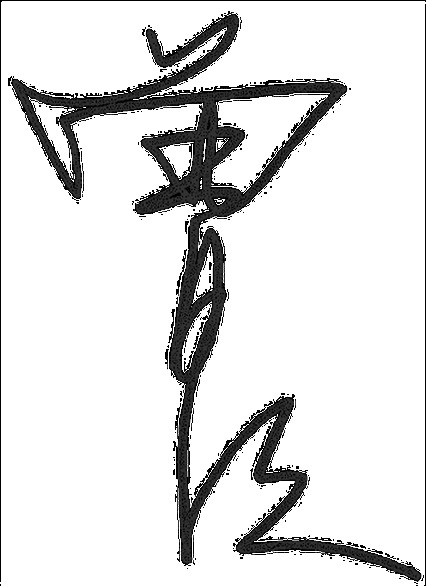
Signature of: kenneth tsang